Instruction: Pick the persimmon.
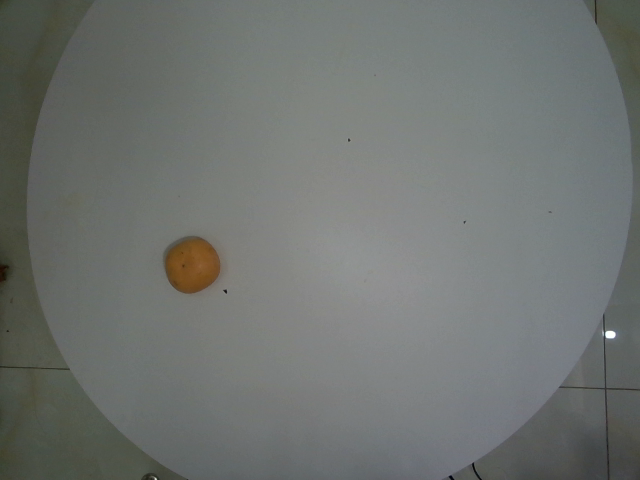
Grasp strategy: vertical